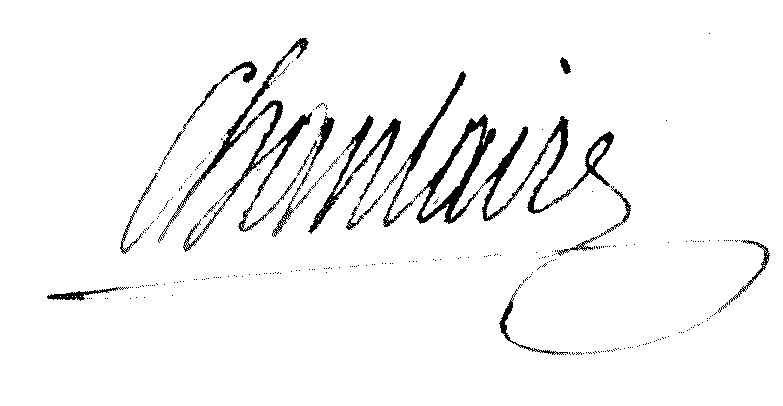
Signature of: pierre gilles chanlaire